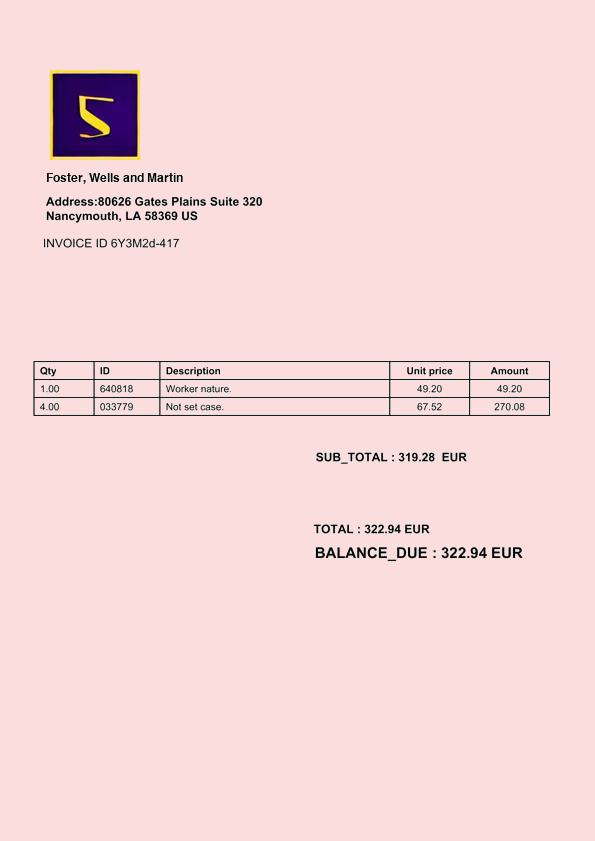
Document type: Invoice